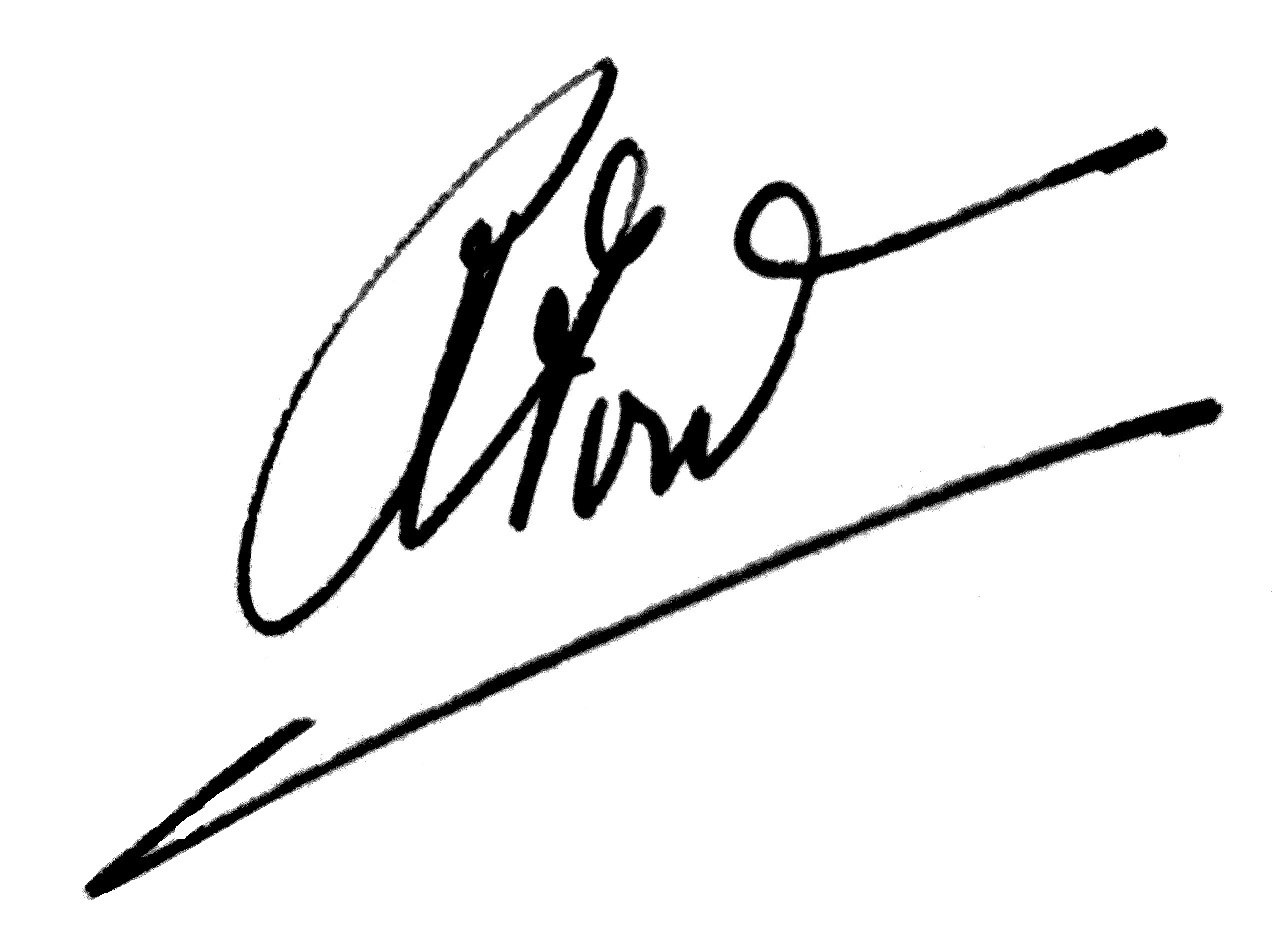
Signature of: reginald ford